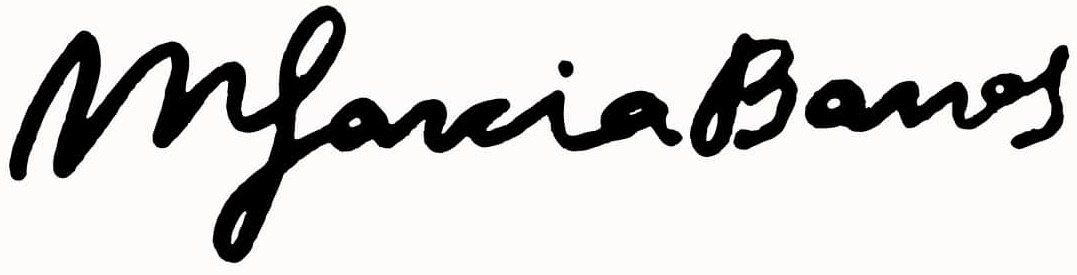
Signature of: manuel garcía barros